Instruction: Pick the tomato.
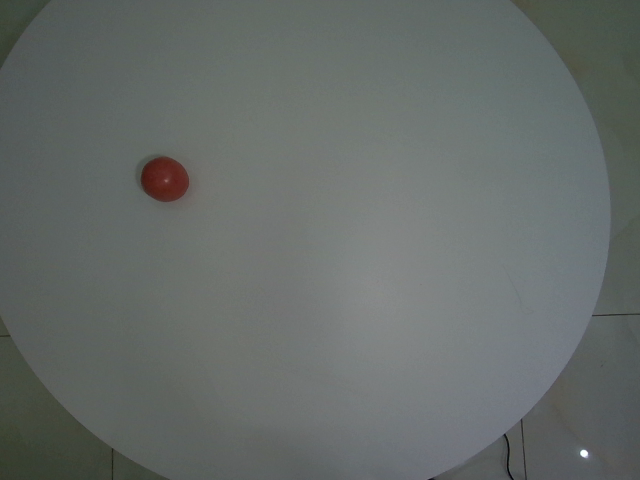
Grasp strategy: vertical